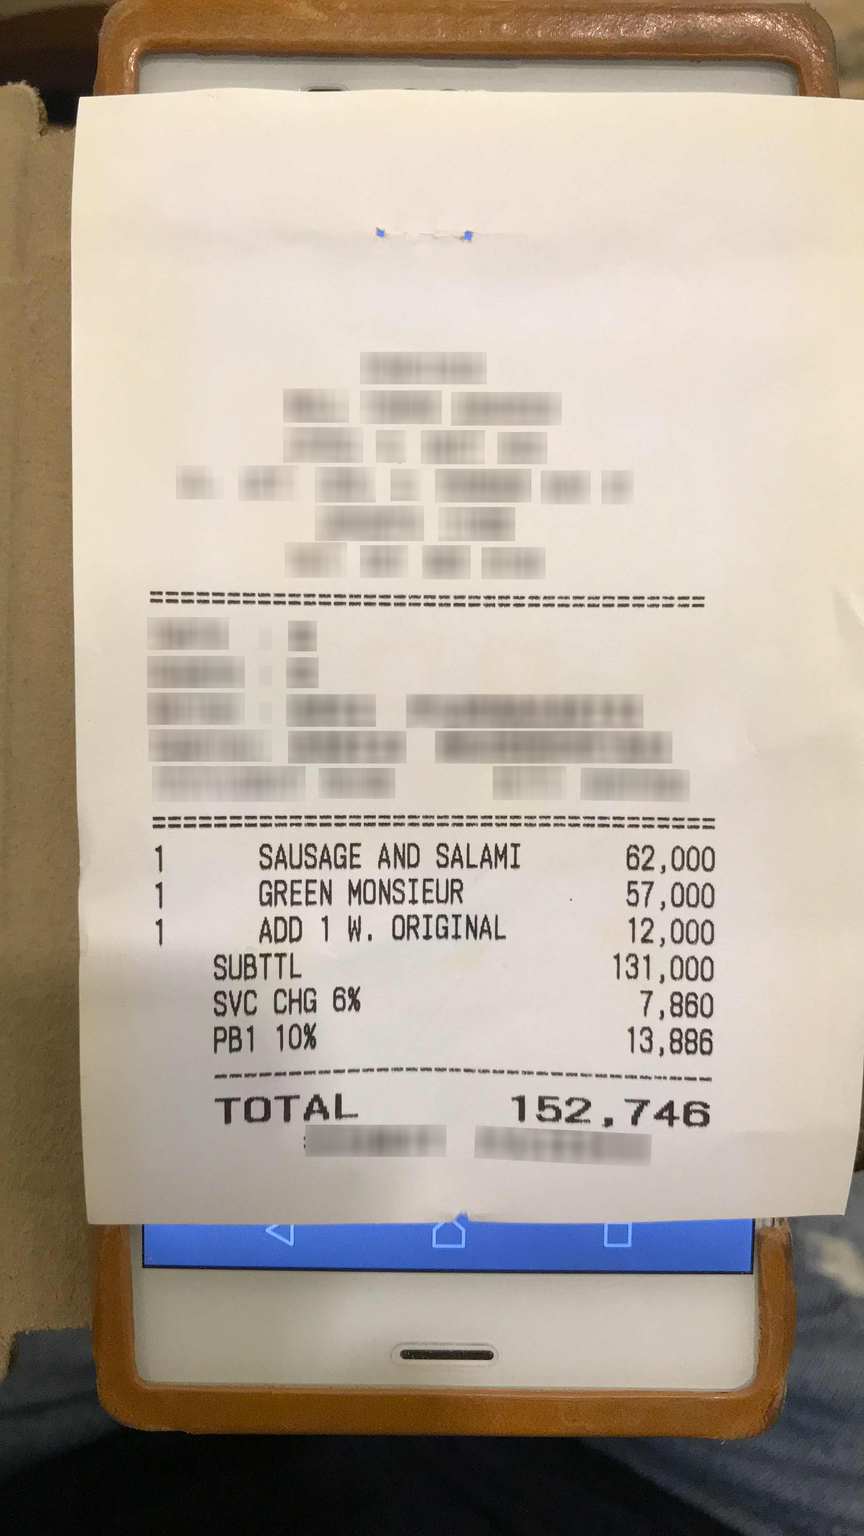
Extraction:
receipt: line_items: name: SAUSAGE AND SALAMI
price: 62,000
qty: 1
name: GREEN MONSIEUR
price: 57,000
qty: 1
name: ADD 1 W. ORIGINAL
price: 12,000
qty: 1
subtotal: 131,000
tax: 13,886
service: 7,860
total: 152,746